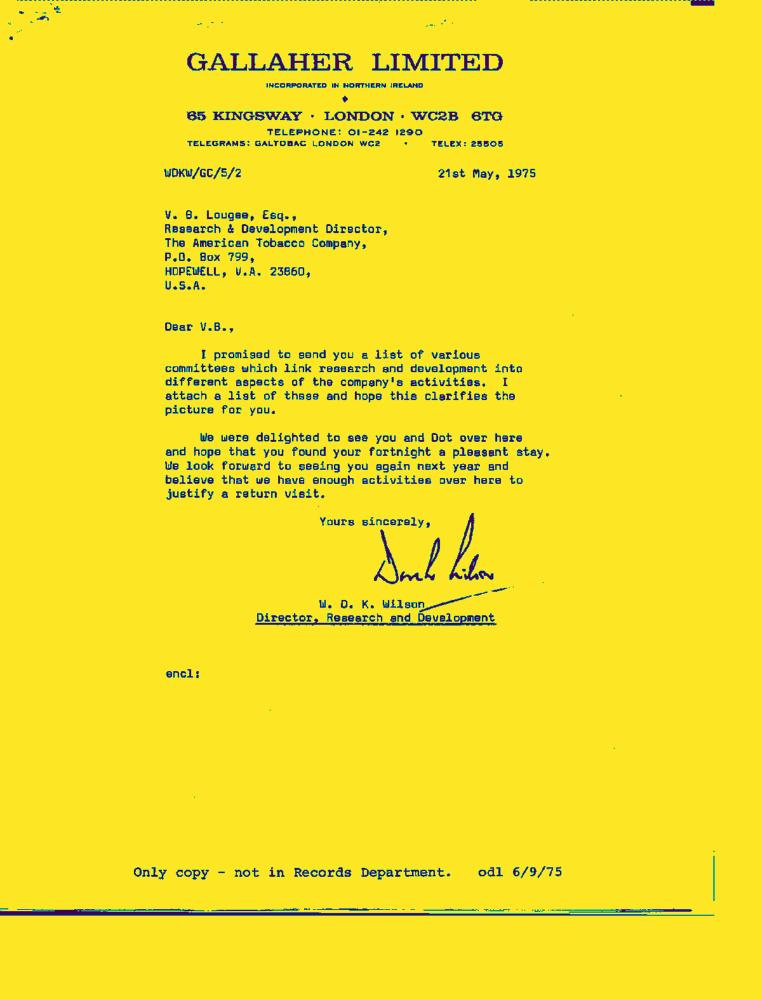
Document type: Letter-Doc